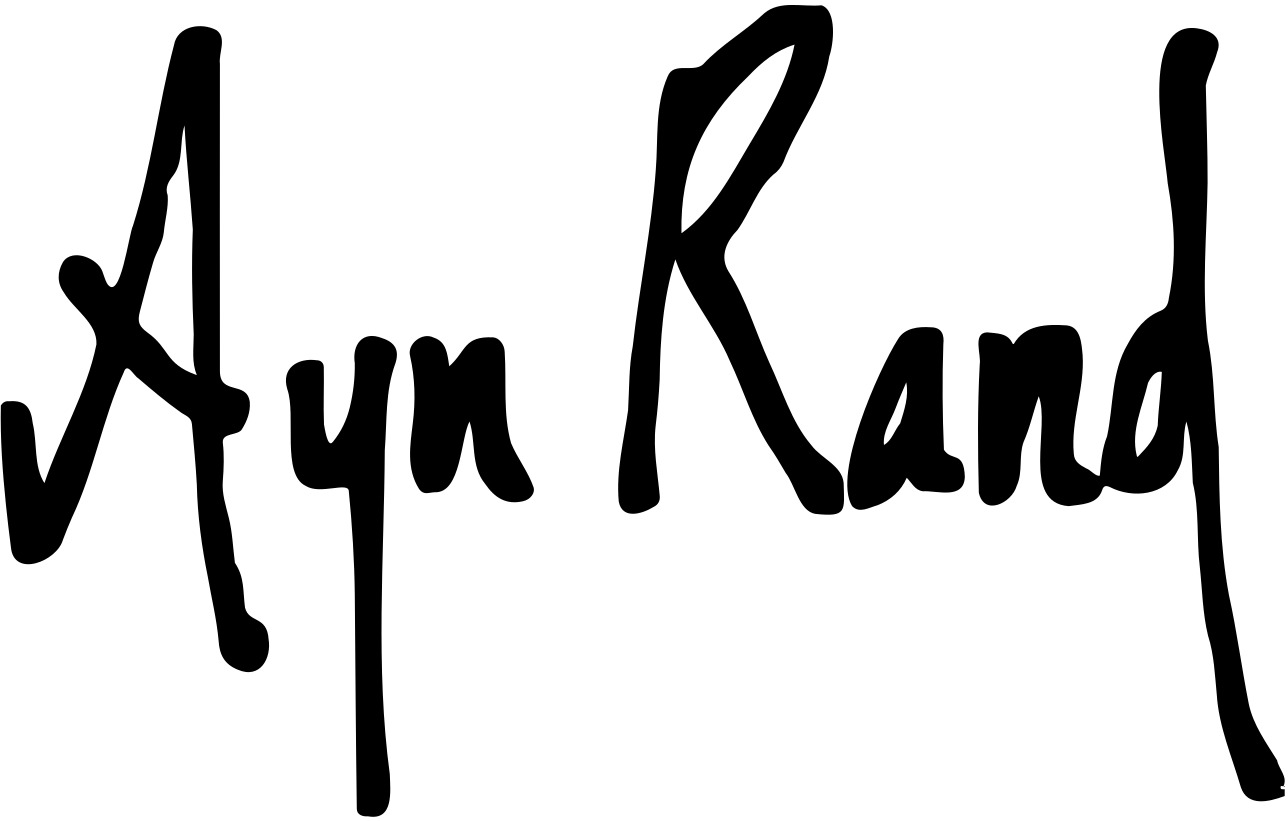
Signature of: ayn rand